Question: In what way does the history help explain the case?
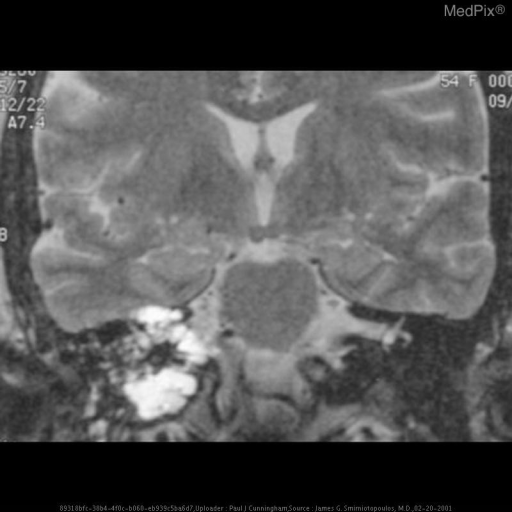
Answer: The patient's history of A 54-year-old woman presented with chronic ear pain. is key in understanding the case.